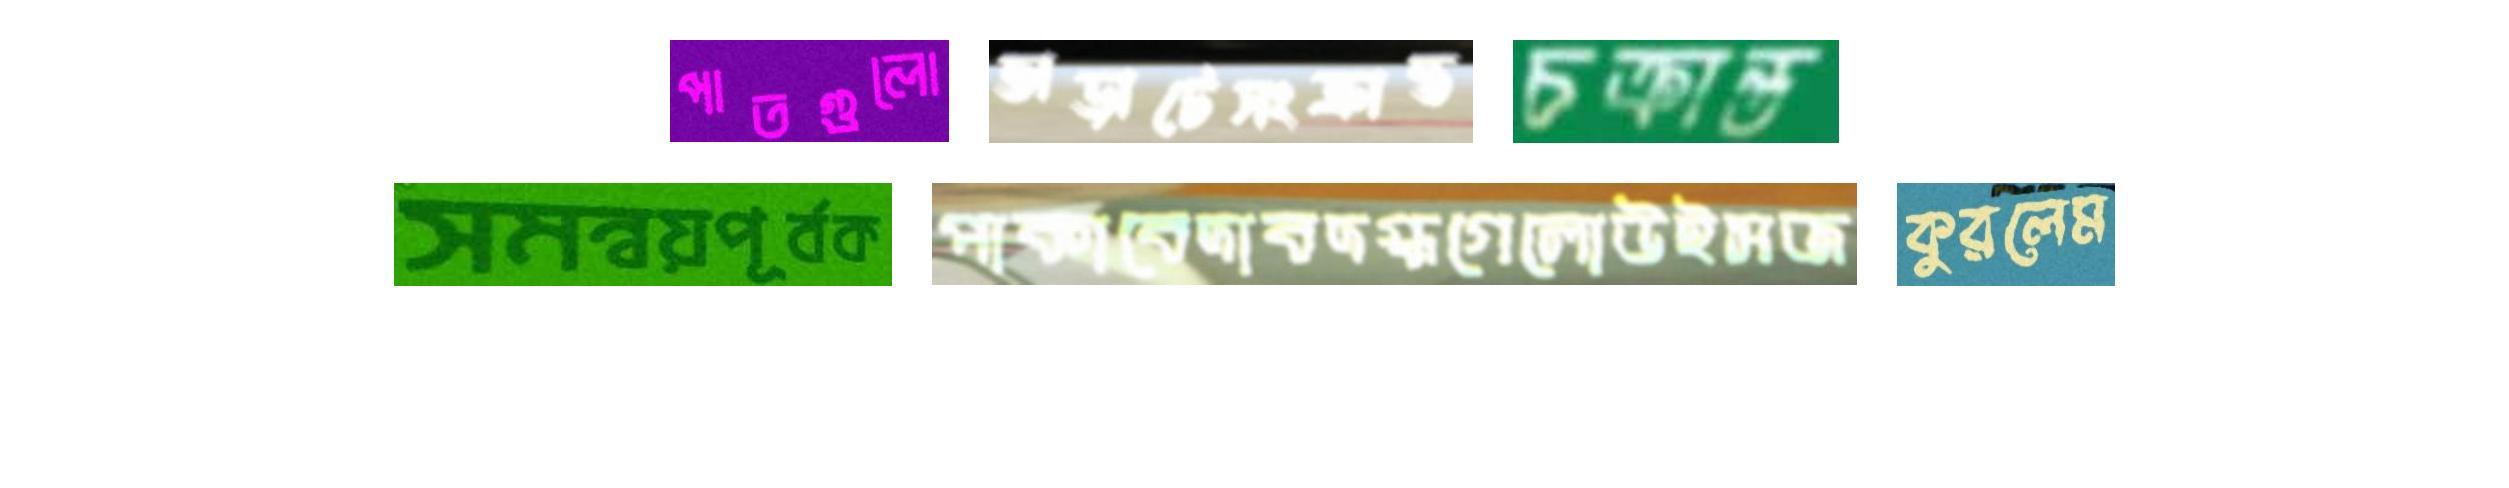
পাতগুলো ভাড়াটেসংক্রান্ত চক্রান্ত
সমন্বয়পূর্বক পাকাবেদাবদগ্ধগেলোউইসজ কুরলেম